Question: What do the imaging results show?
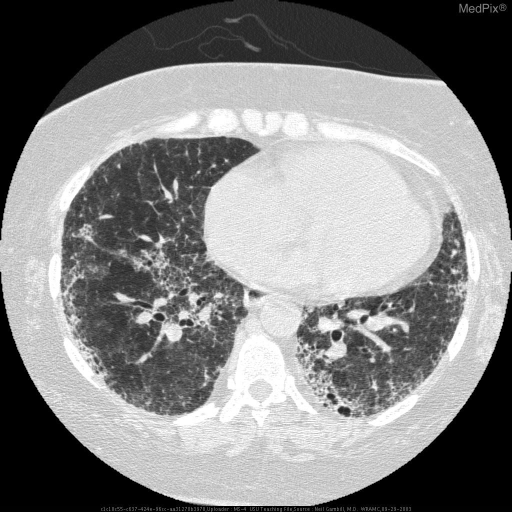
Answer: The imaging shows HRCT Chest: Peripheral/Basilar honeycombing, irregular Intralobular septal thickening, irregular Interlobular septal thickening, Patchy ground glass HRCT Chest: Peripheral/Basilar honeycombing,  irregular Interlobular septal thickening, Patchy ground glass.